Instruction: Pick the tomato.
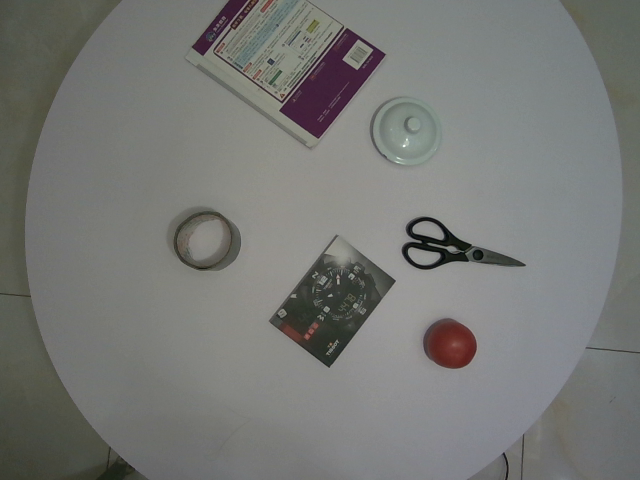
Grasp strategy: vertical